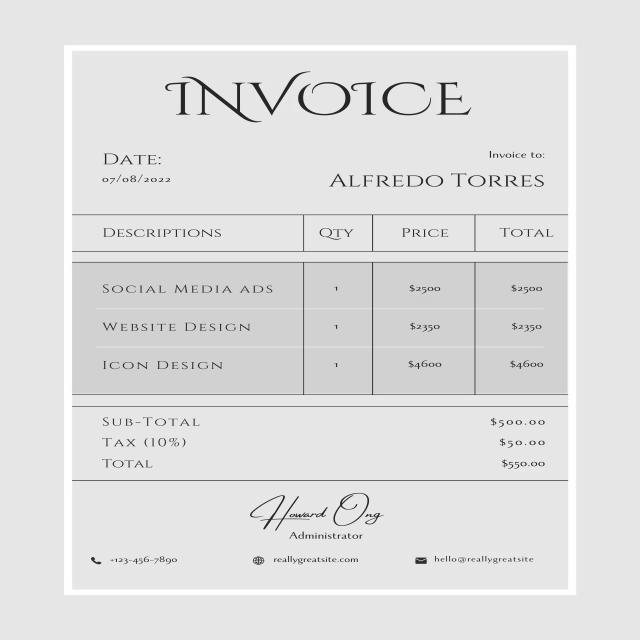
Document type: Invoice